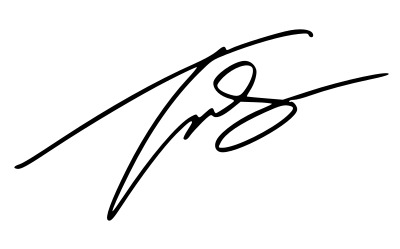
Signature of: flo rida